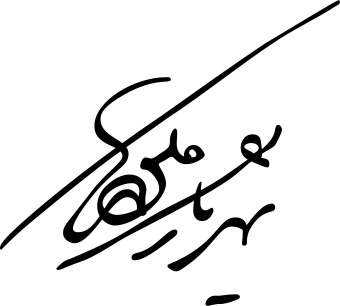
Signature of: mohammad hossein shahriar